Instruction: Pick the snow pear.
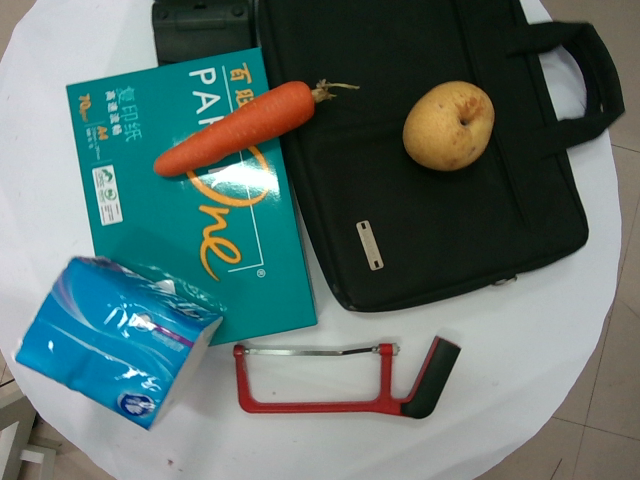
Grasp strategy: vertical